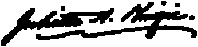
Signature of: juliette augusta magill kinzie